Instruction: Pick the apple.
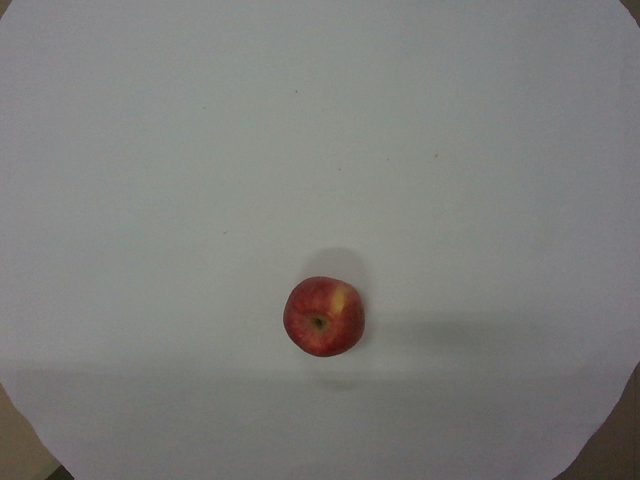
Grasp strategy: vertical